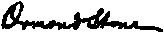
Signature of: ormond stone